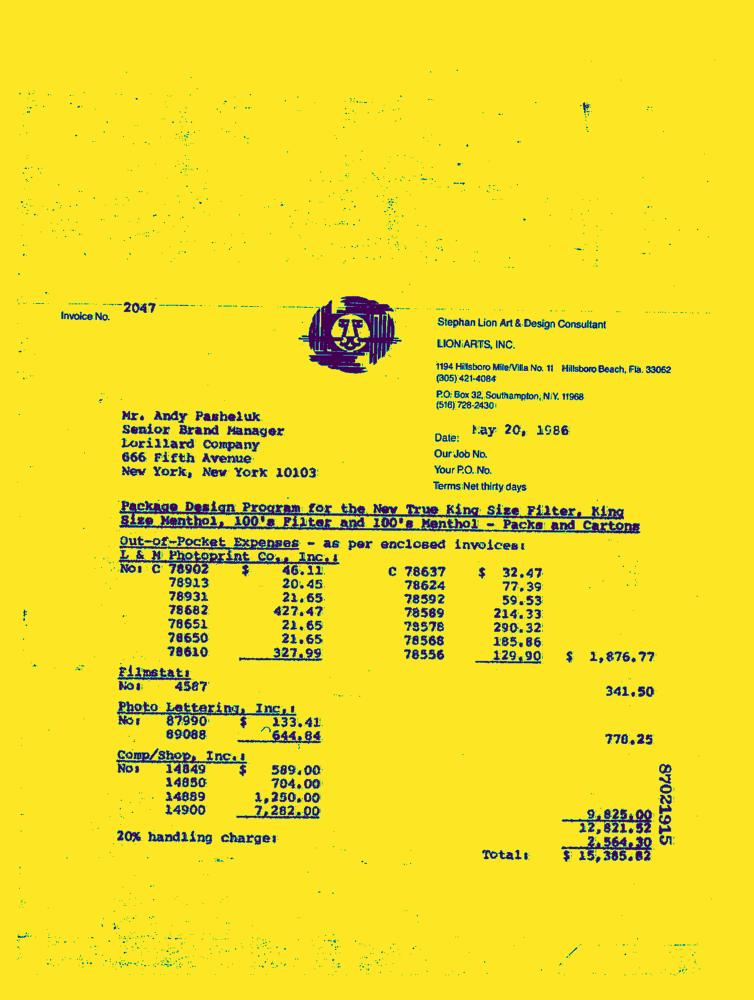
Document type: Invoice-Doc